Identify and extract the amount in words, amount in numbers, payee name, cheque date, and bank name from the image.
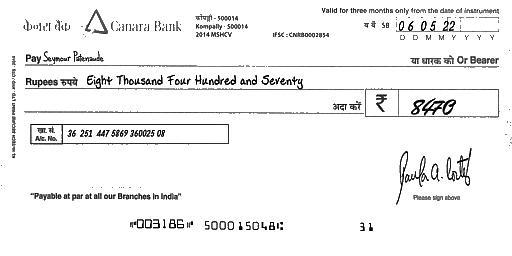
amt_in_words: Eight Thousand Four Hundred and Seventy
amt_in_figures: 8470
payee_name: Seymour Patenaude
bank_name: Canara Bank
cheque_date: 06/05/22